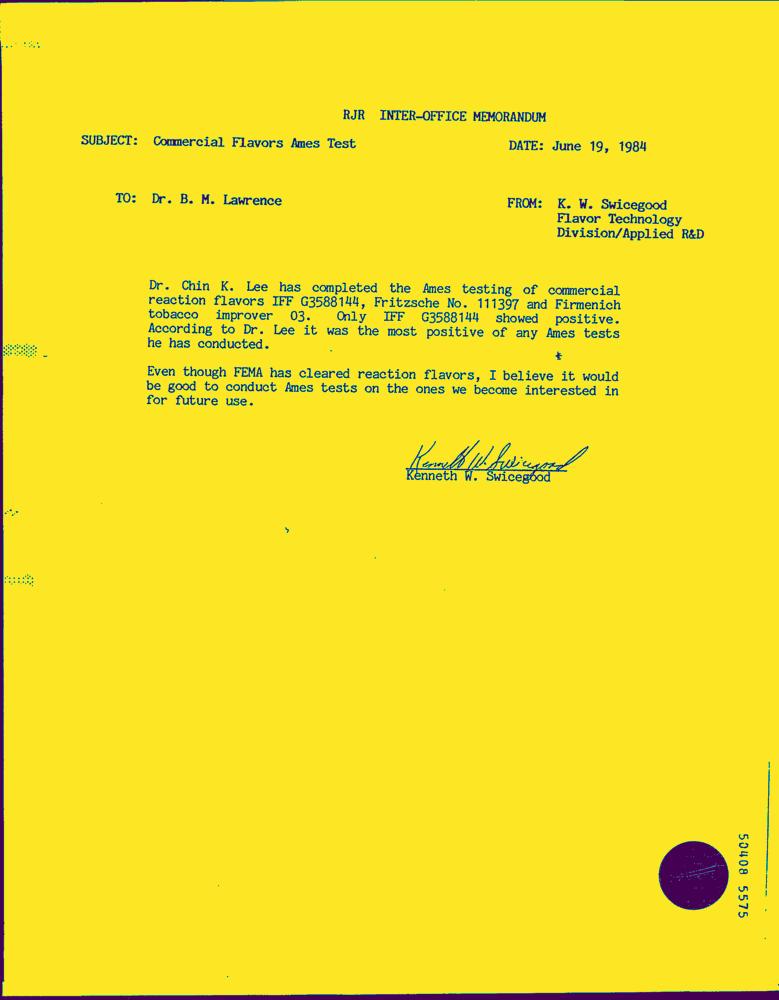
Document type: Letter-Doc